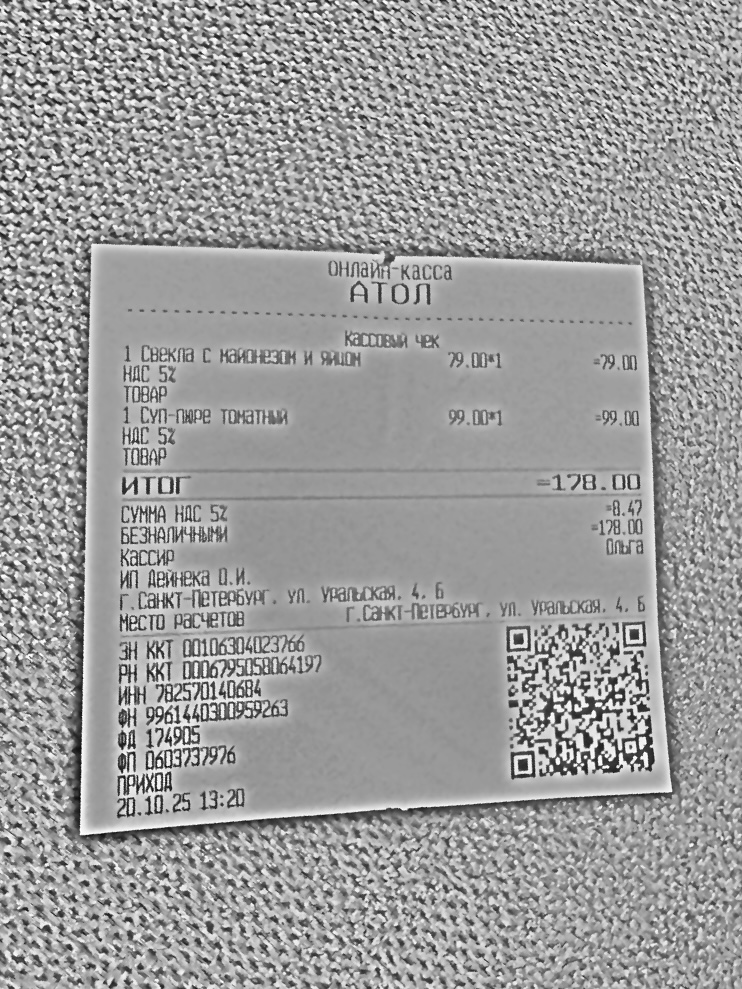
Продавец: ИП Дейнека О.И.
ИНН: 782570140684
Дата: 20.10.25
Товары: 1 Свекла с майонезом и яйцом; 1 Суп-пюре томатный
Количество: 1; 1
Цена: 79.00; 99.00
Сумма: 79.00; 99.00
Итого: 178.00